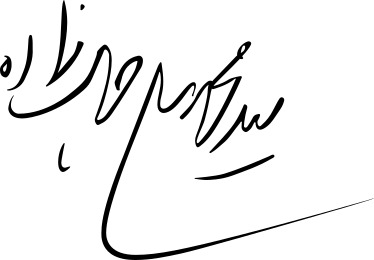
Signature of: mohammad ali jamalzadeh